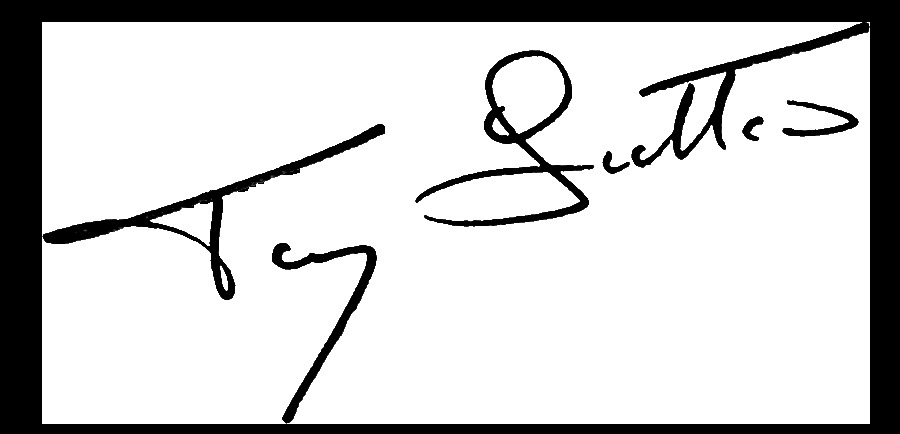
Signature of: antony c sutton